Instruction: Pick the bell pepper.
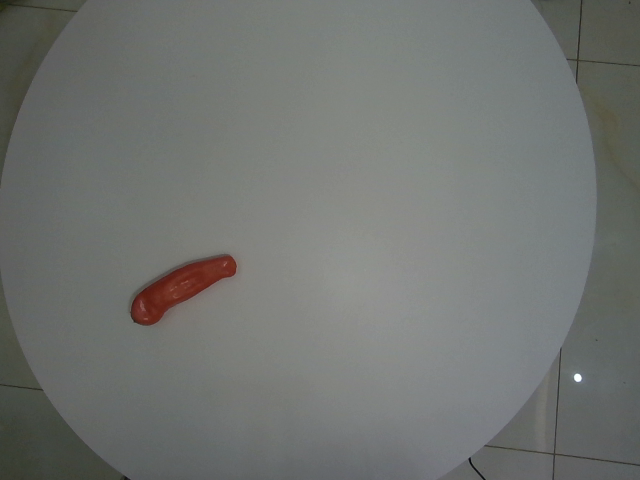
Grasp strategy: vertical